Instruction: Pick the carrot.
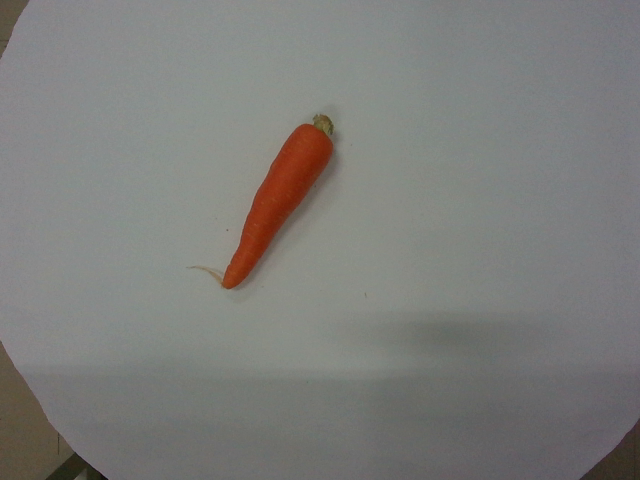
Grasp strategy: vertical